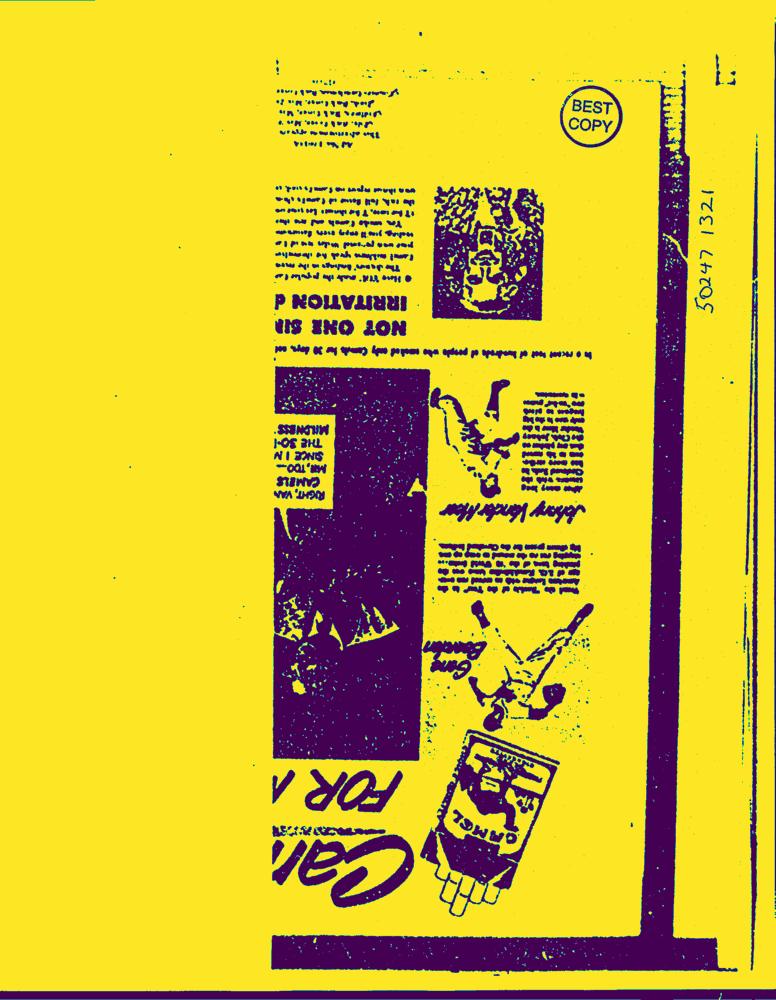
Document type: AD